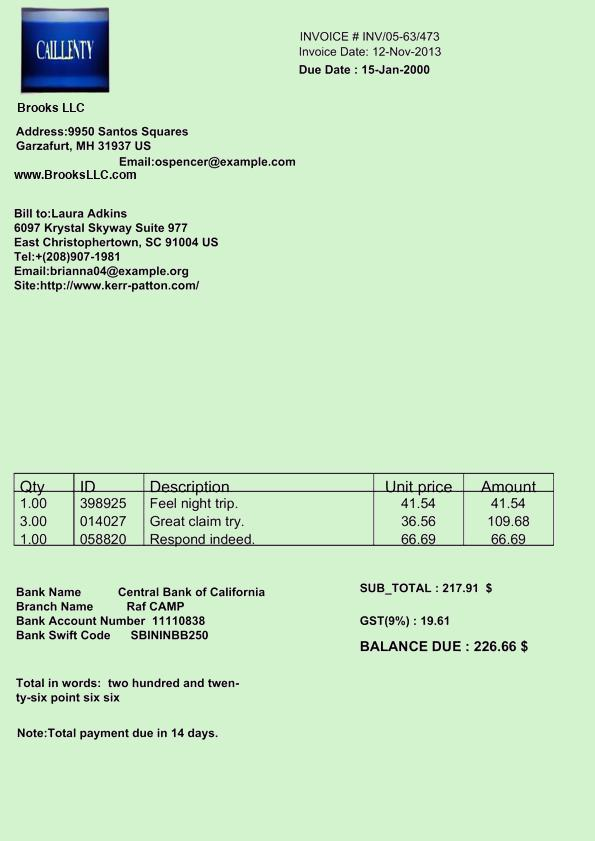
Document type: Invoice